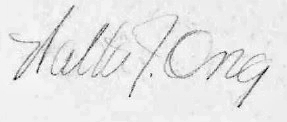
Signature of: walter j ong